Question: What is the main concern?
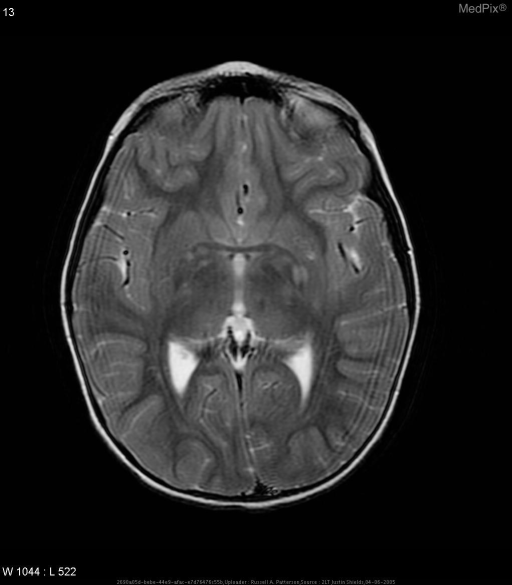
Answer: The findings suggest •  NF Spots in R posterior internal capsule.
•  L optic glioma.
•  Scoliosis with Severe Kyphosis of Cervical Spine.
•  Posterior Cervical fusion mass.
•  Dural ectasia.  Widened spinal canal.  Posterior vertebral body scalloping.
•  Syrinx.
•  Plexiform neurofibroma of L apex.. NF Spots in R posterior internal capsule.  L optic glioma.. The patient might have a history of 10 yo girl with known disease for routine followup.